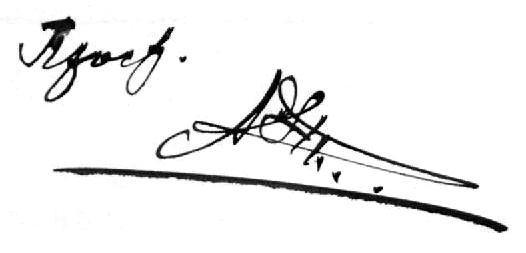
Signature of: adam ensch